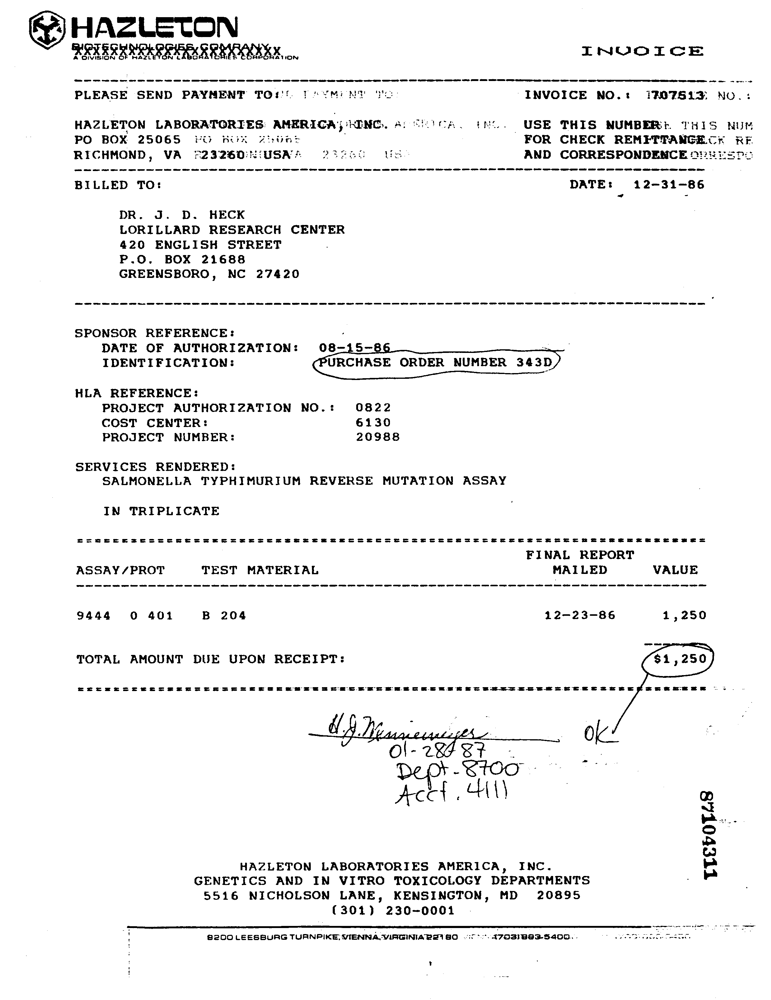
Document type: Invoice